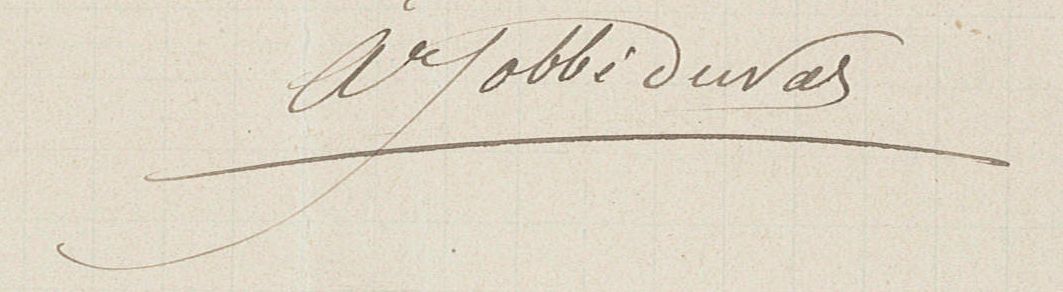
Signature of: auguste henri jobbé duval